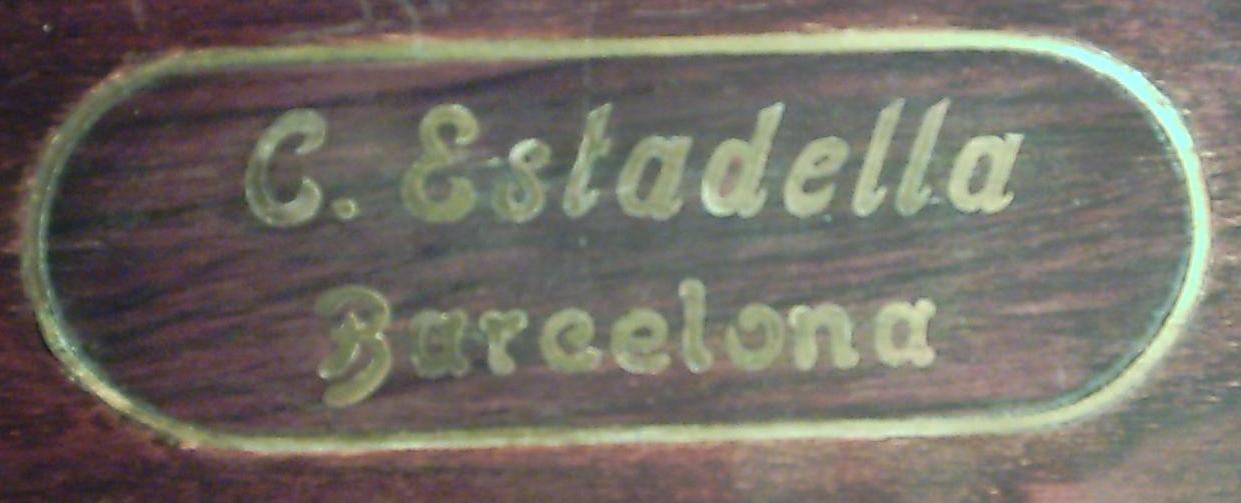
Signature of: gaietà estadella i solé